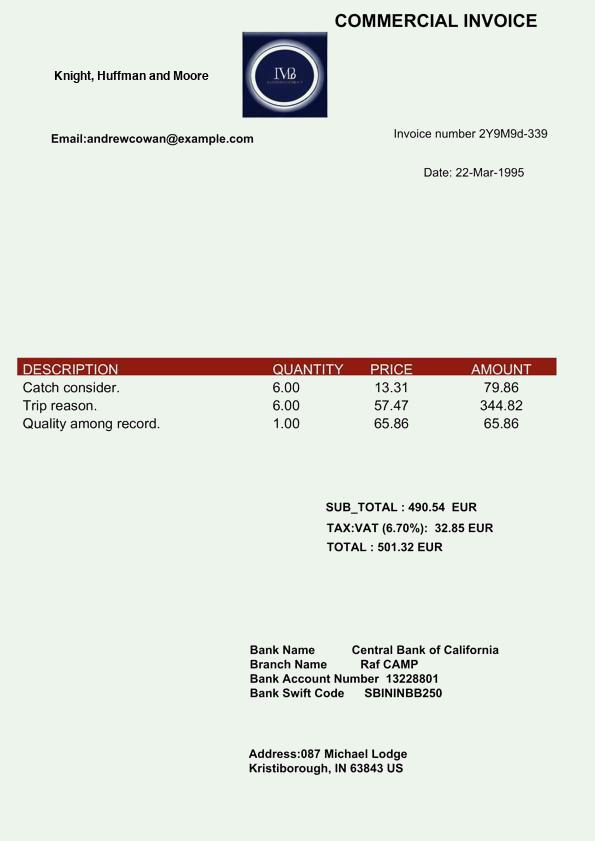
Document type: Invoice